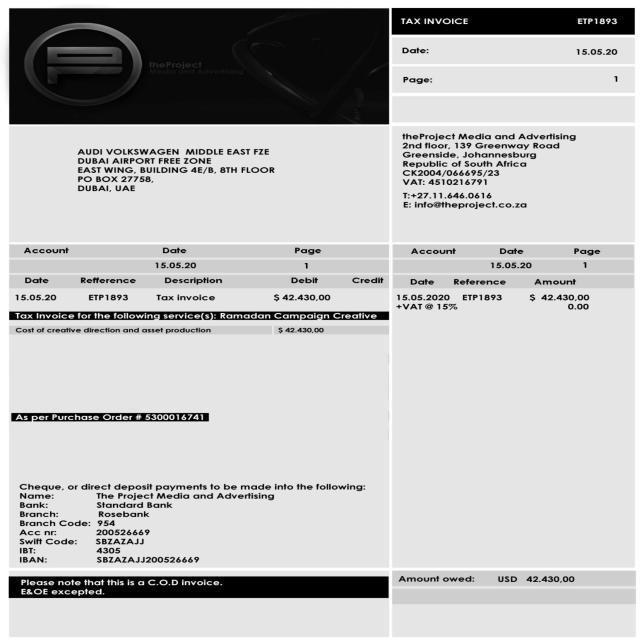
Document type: Invoice